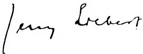
Signature of: jerzy liebert